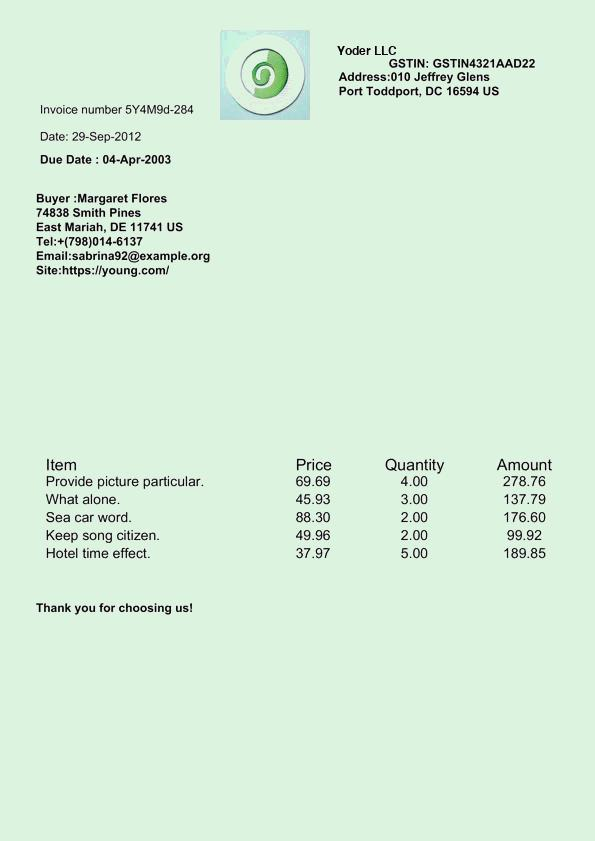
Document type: Invoice